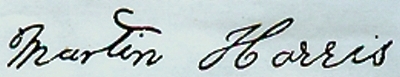
Signature of: martin harris